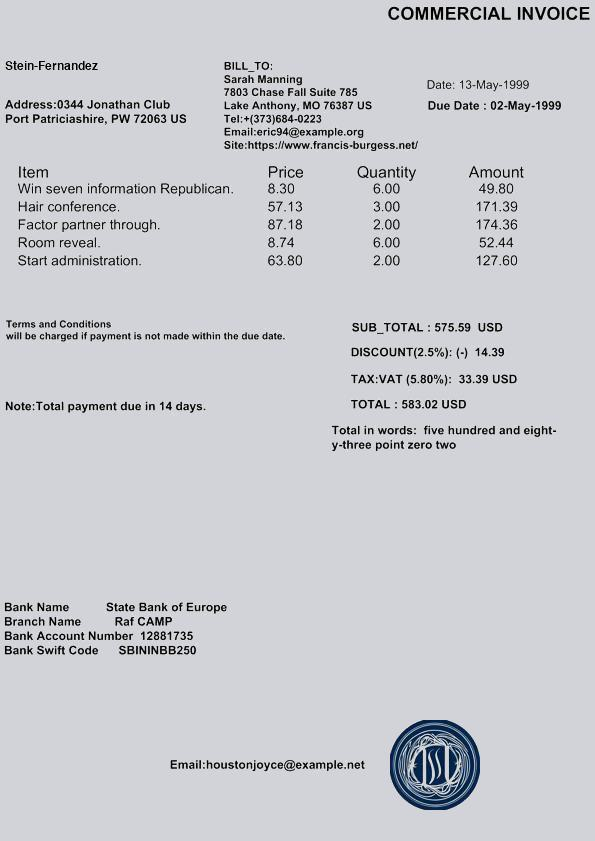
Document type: Invoice